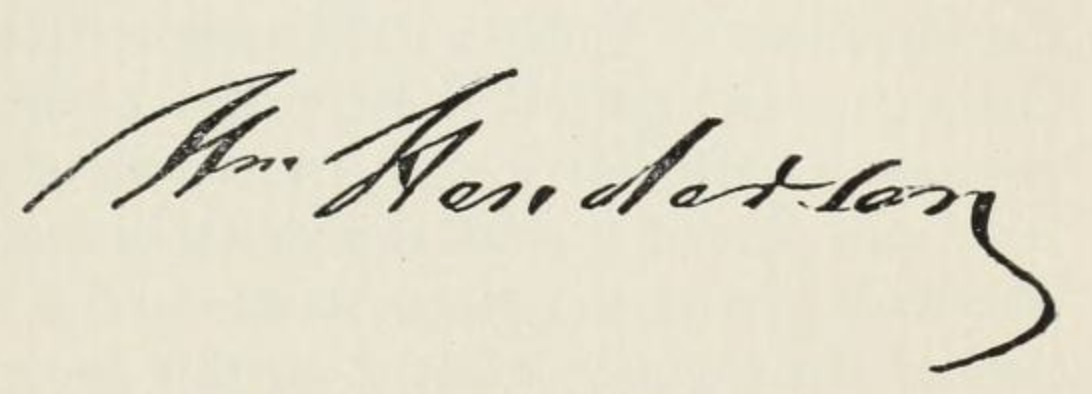
Signature of: sir william henderson